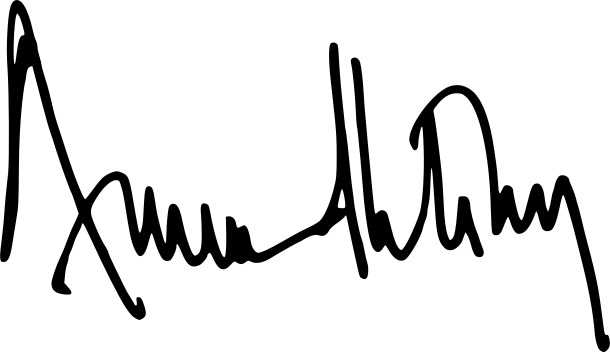
Signature of: arundhati roy